Question: What type of tax is indicated in the document, personal property or real estate?
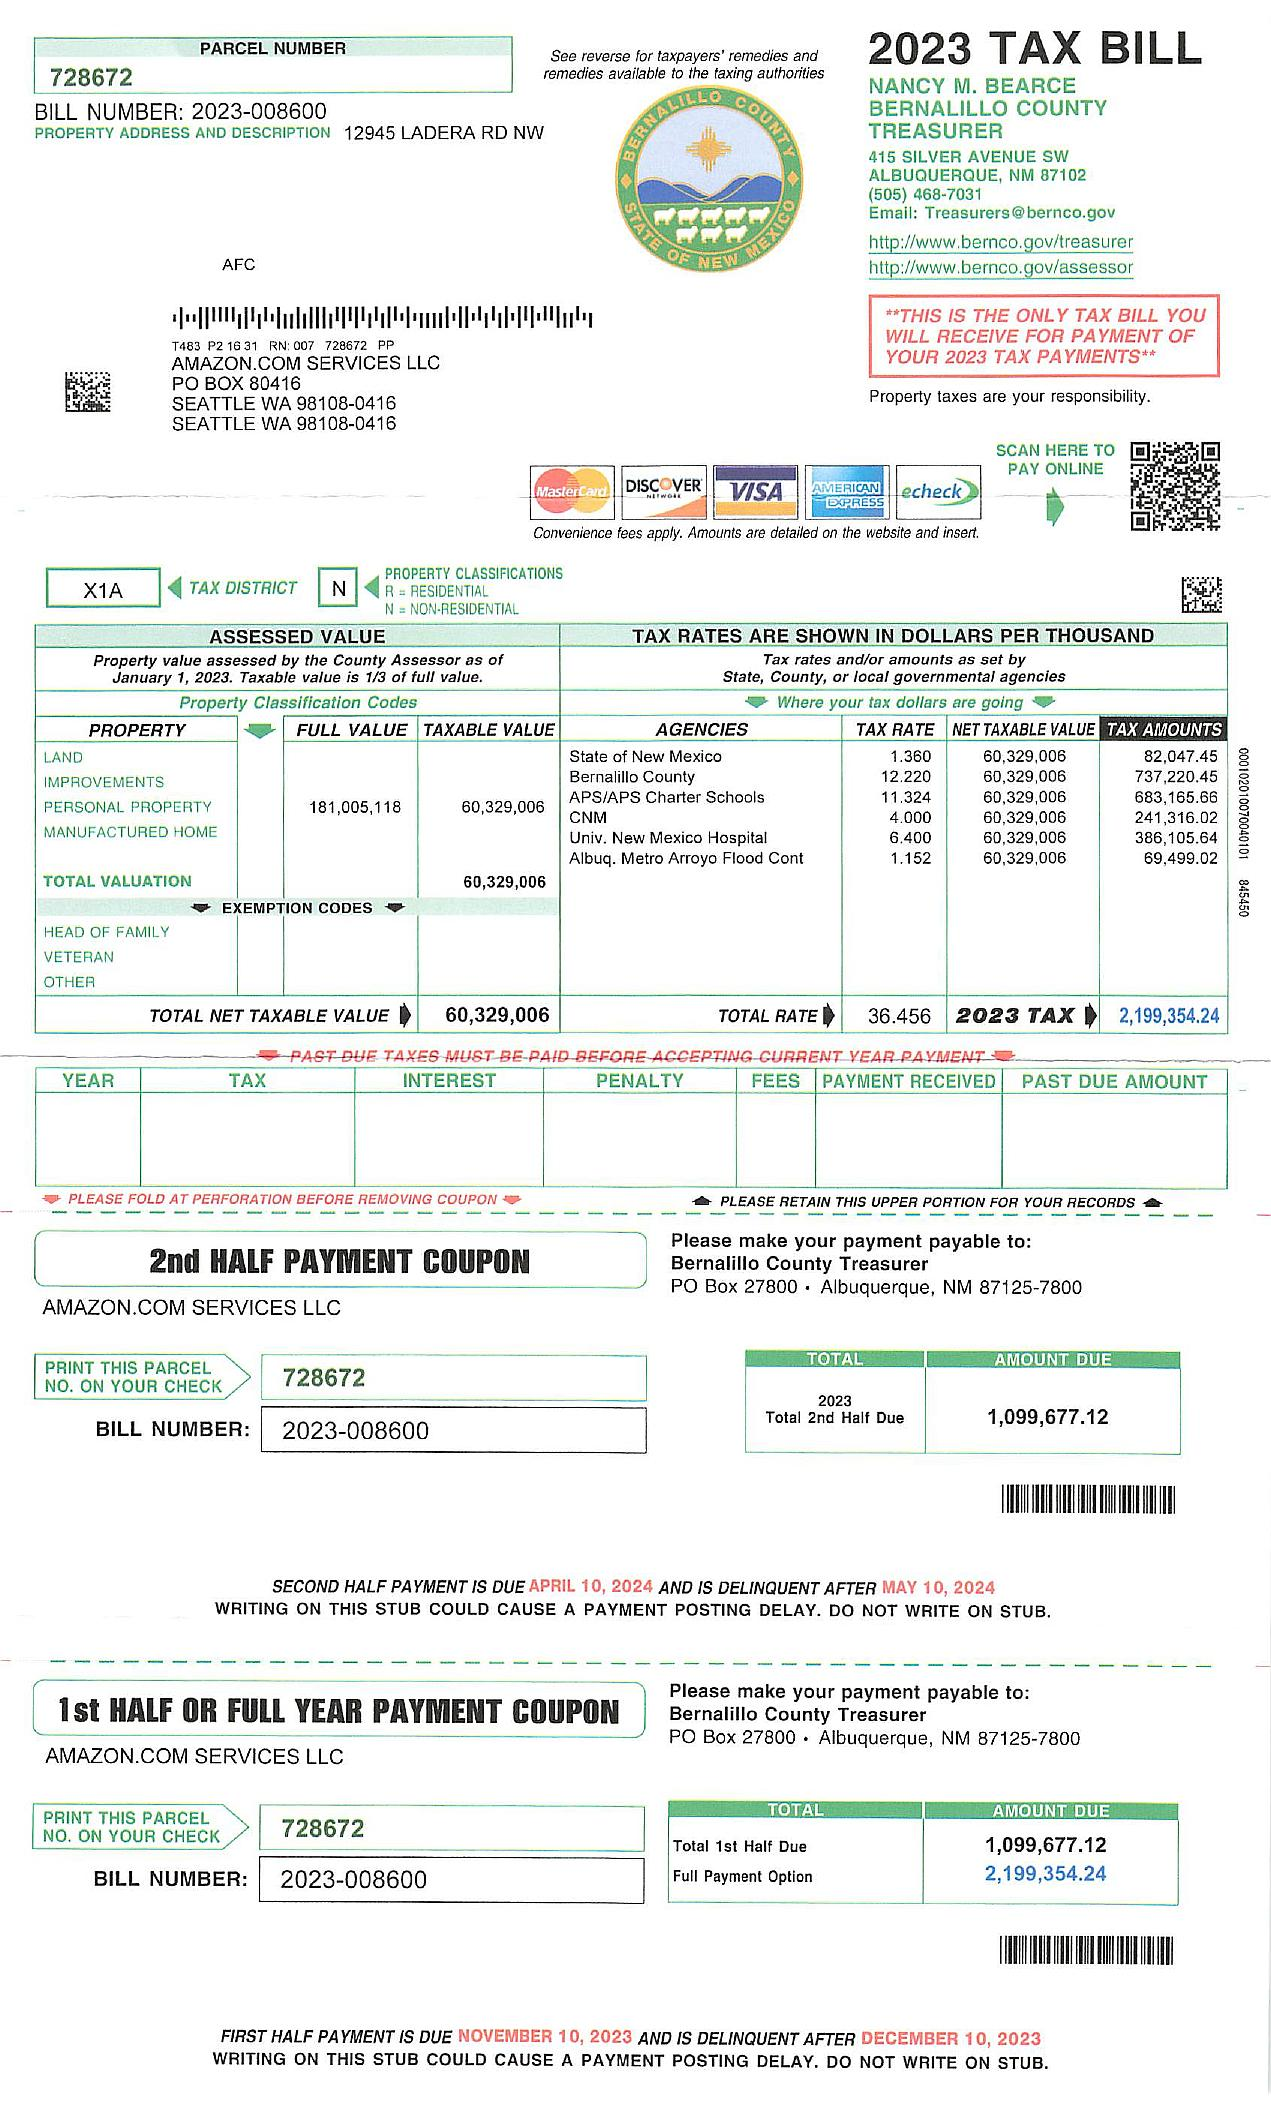
Answer: "Real Estate Tax"